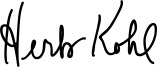
Signature of: herb kohl